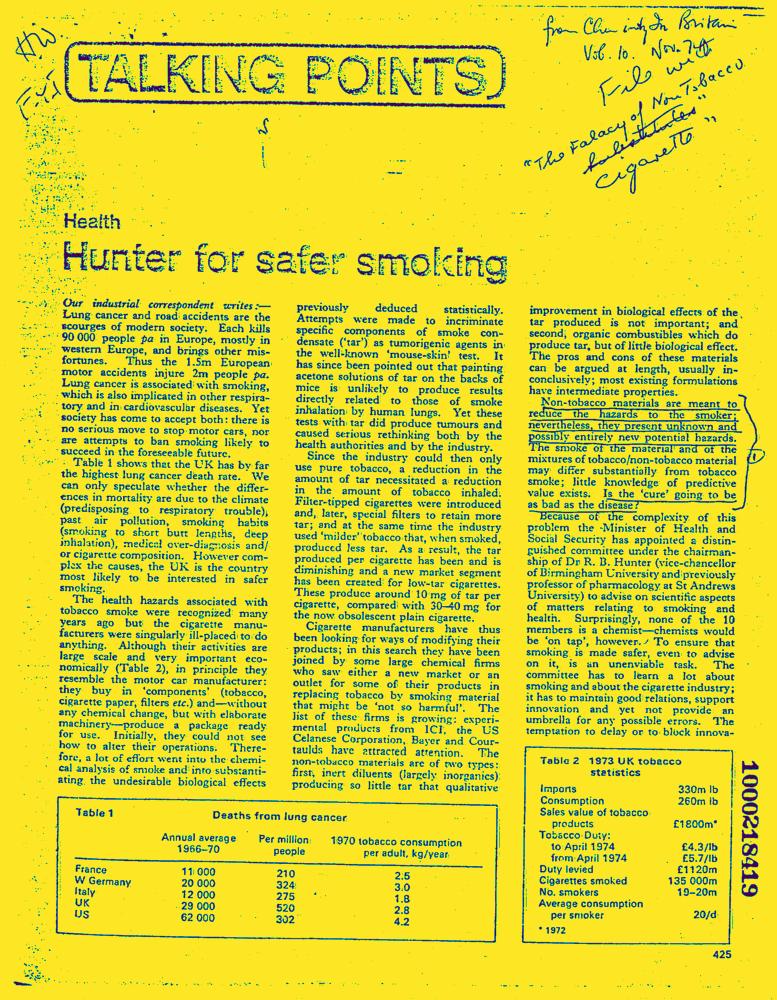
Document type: News-Article